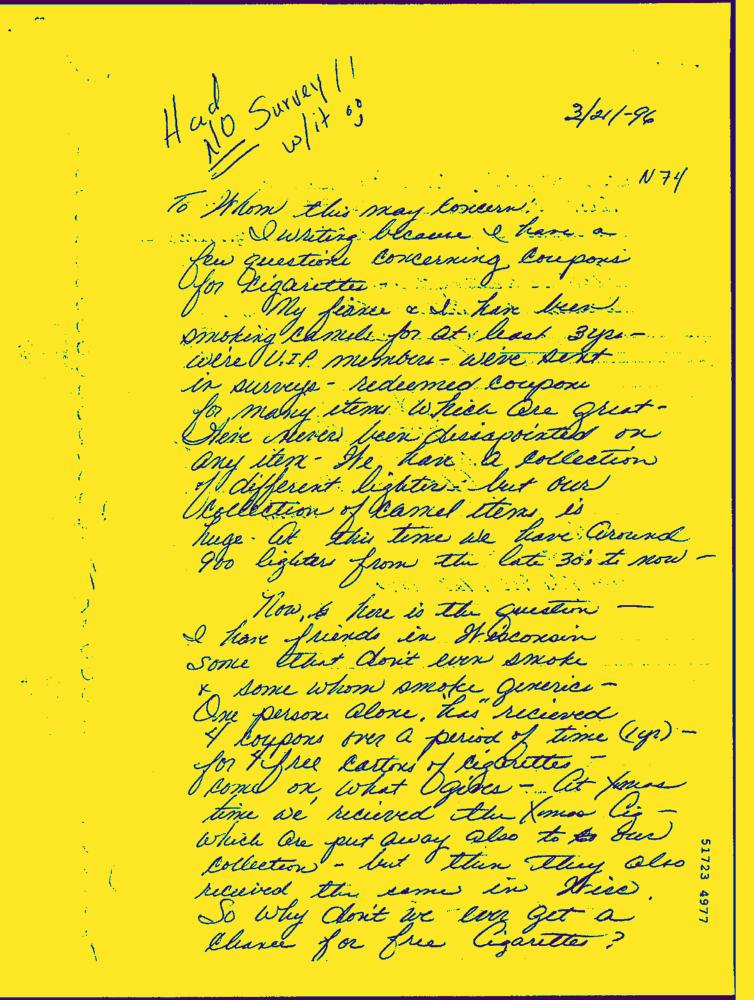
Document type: Hand-Written